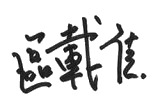
Signature of: q60992248